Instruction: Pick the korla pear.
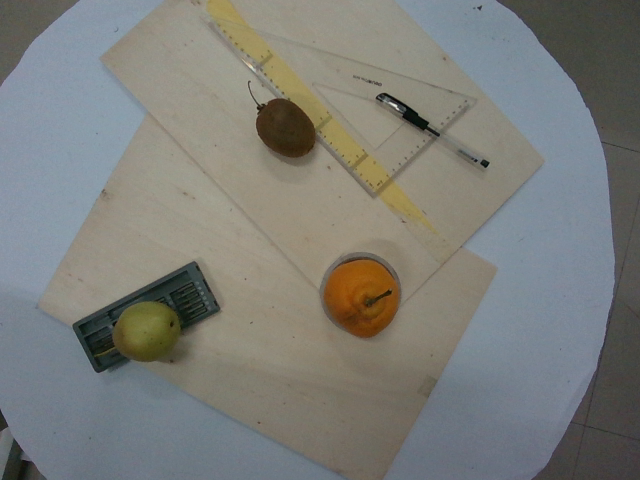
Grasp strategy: vertical